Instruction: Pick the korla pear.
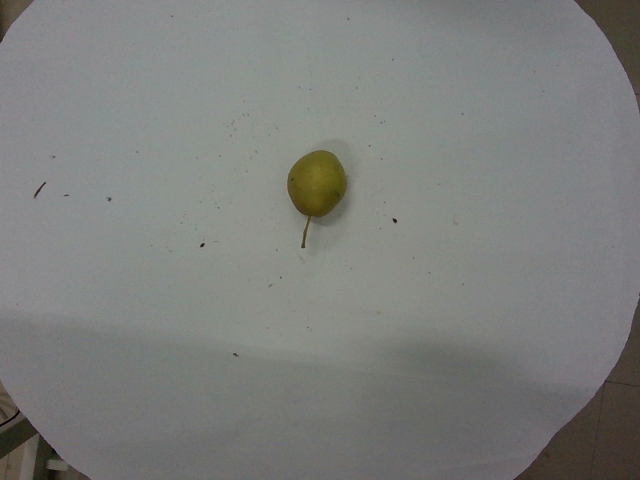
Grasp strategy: vertical